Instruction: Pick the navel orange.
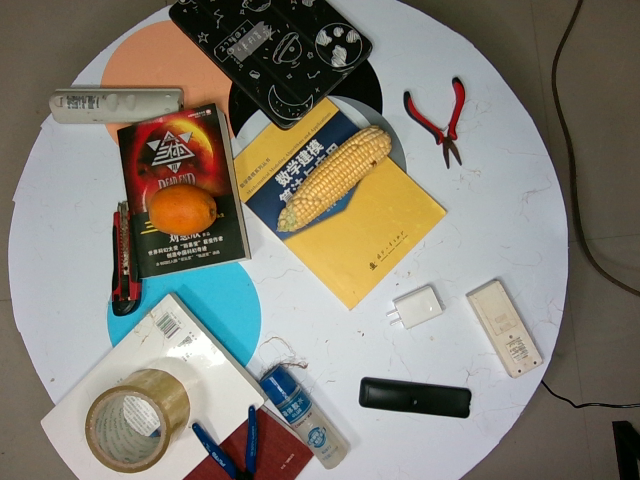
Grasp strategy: vertical